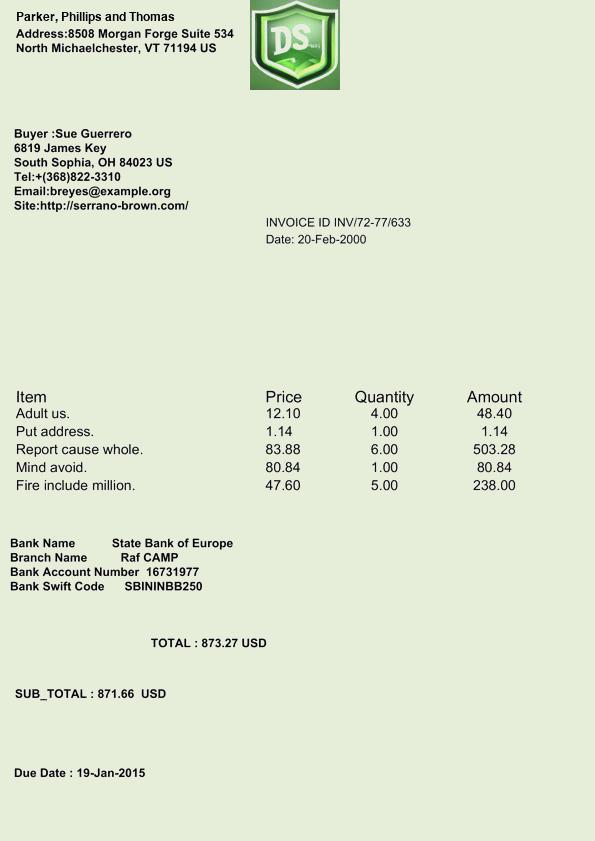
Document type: Invoice